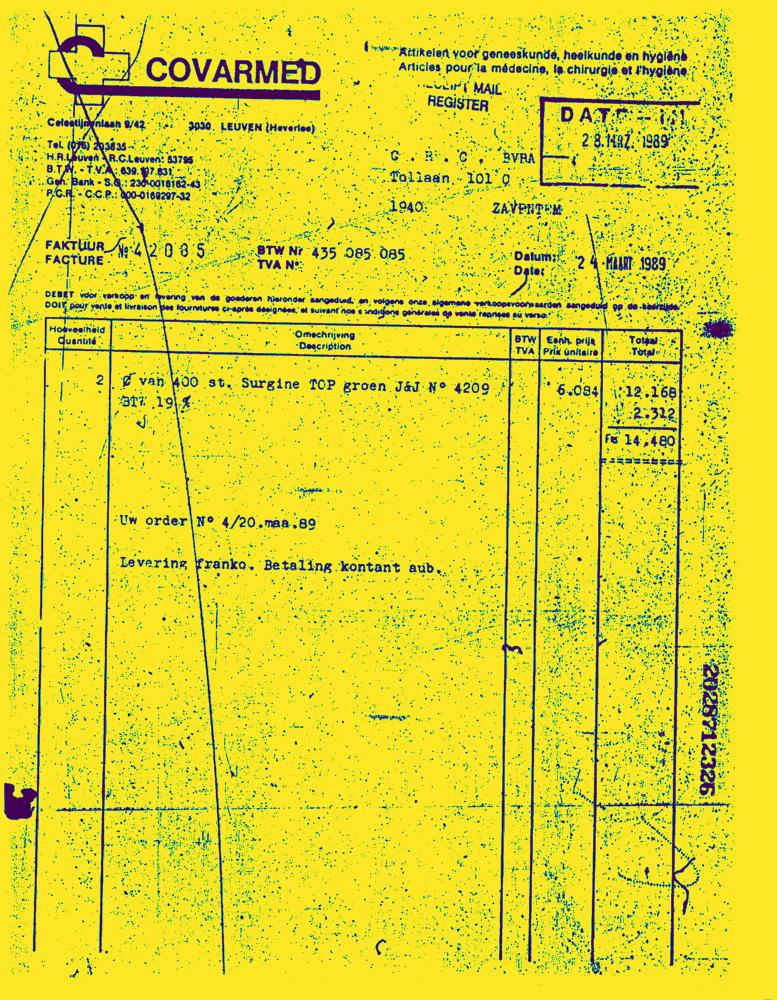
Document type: Invoice-Doc